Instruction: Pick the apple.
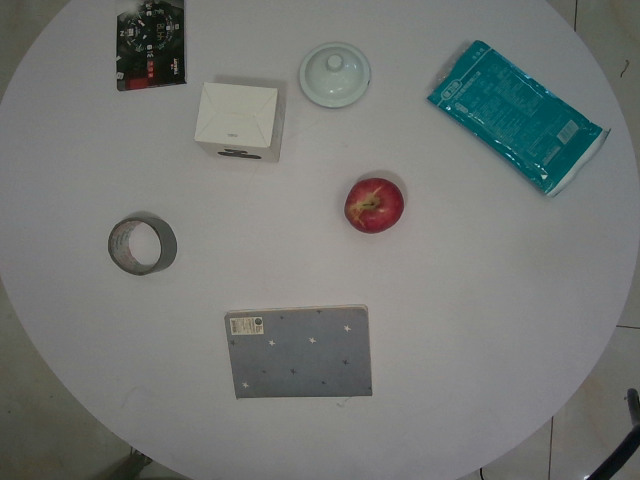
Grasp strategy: vertical